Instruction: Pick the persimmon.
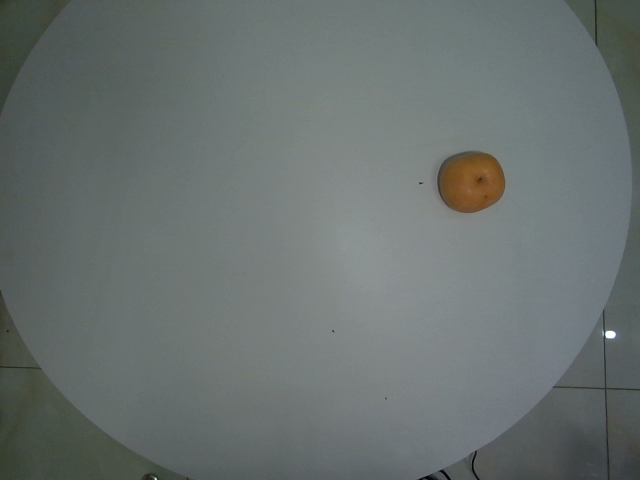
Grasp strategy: vertical